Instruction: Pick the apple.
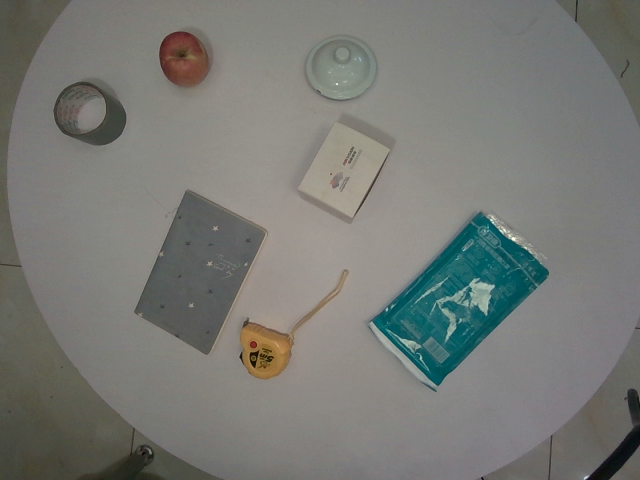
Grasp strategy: vertical